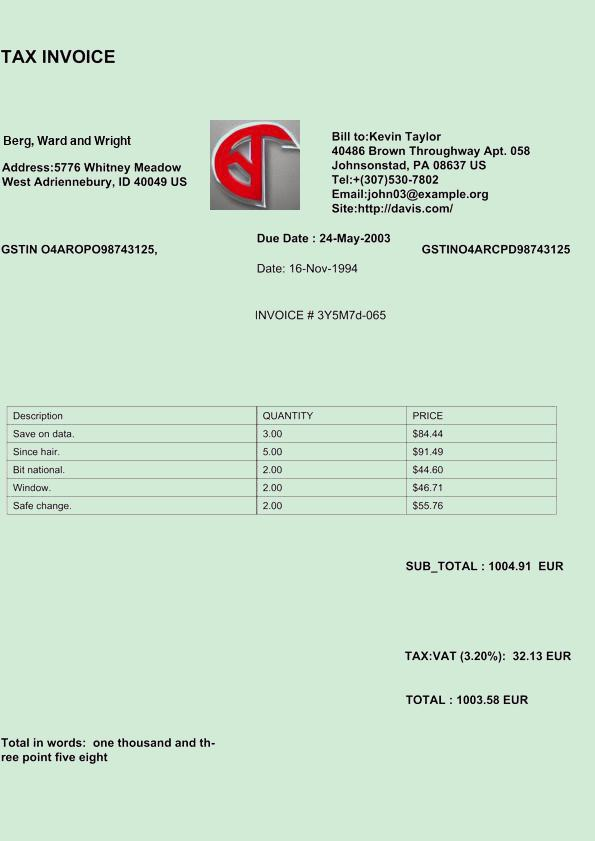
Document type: Invoice